Question: What was observed in the imaging?
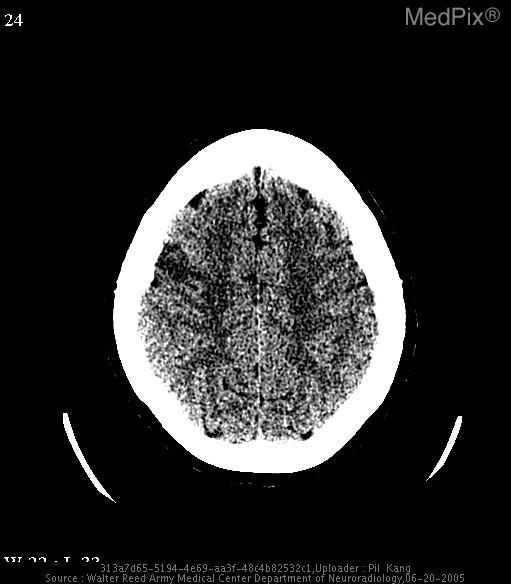
Answer: The imaging shows Non-contrast CT images of the head with "stroke window" settings demonstrate a wedge-shaped focal area of decreased density and loss of gray-white matter differentiation at the leve of the right frontal lobe, just anterior to the central sulcus.

Diffusion weighted and associated ADC map axial MR images show a corresponding focus of restricted diffusion, consistent with an acute infarct. Non-contrast CT images of the head with "stroke window" settings demonstrate a wedge-shaped focal area of decreased density and loss of gray-white matter differentiation at the leve of the right frontal lobe, just anterior to the central sulcus..